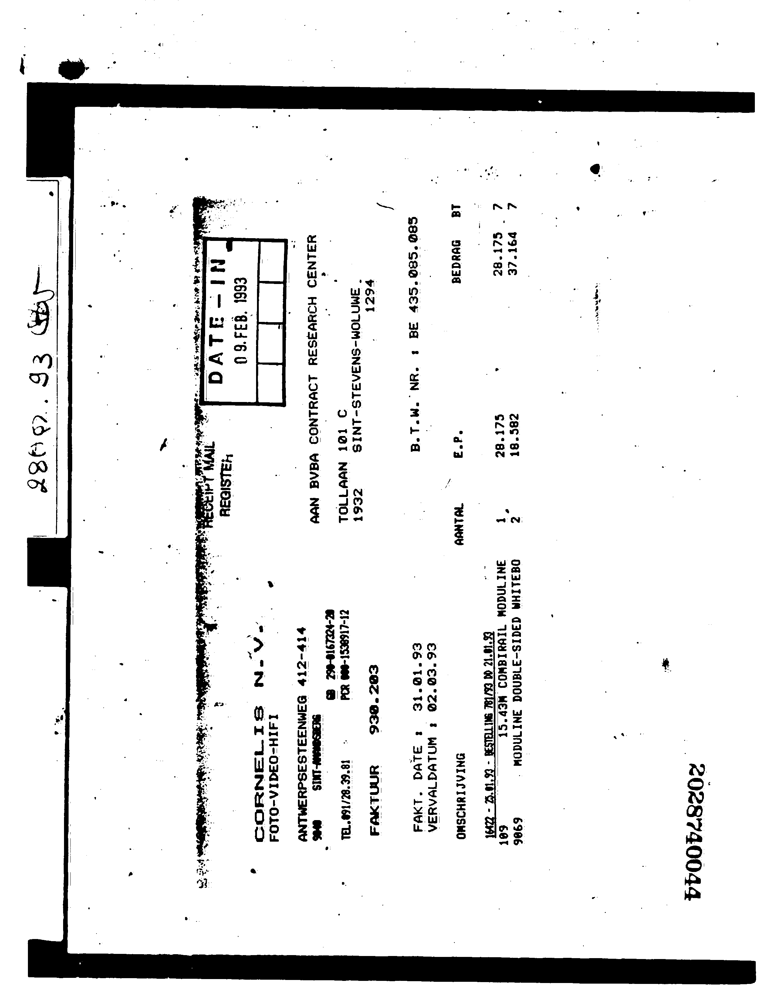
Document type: Invoice